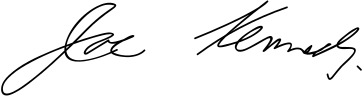
Signature of: joseph p kennedy jr